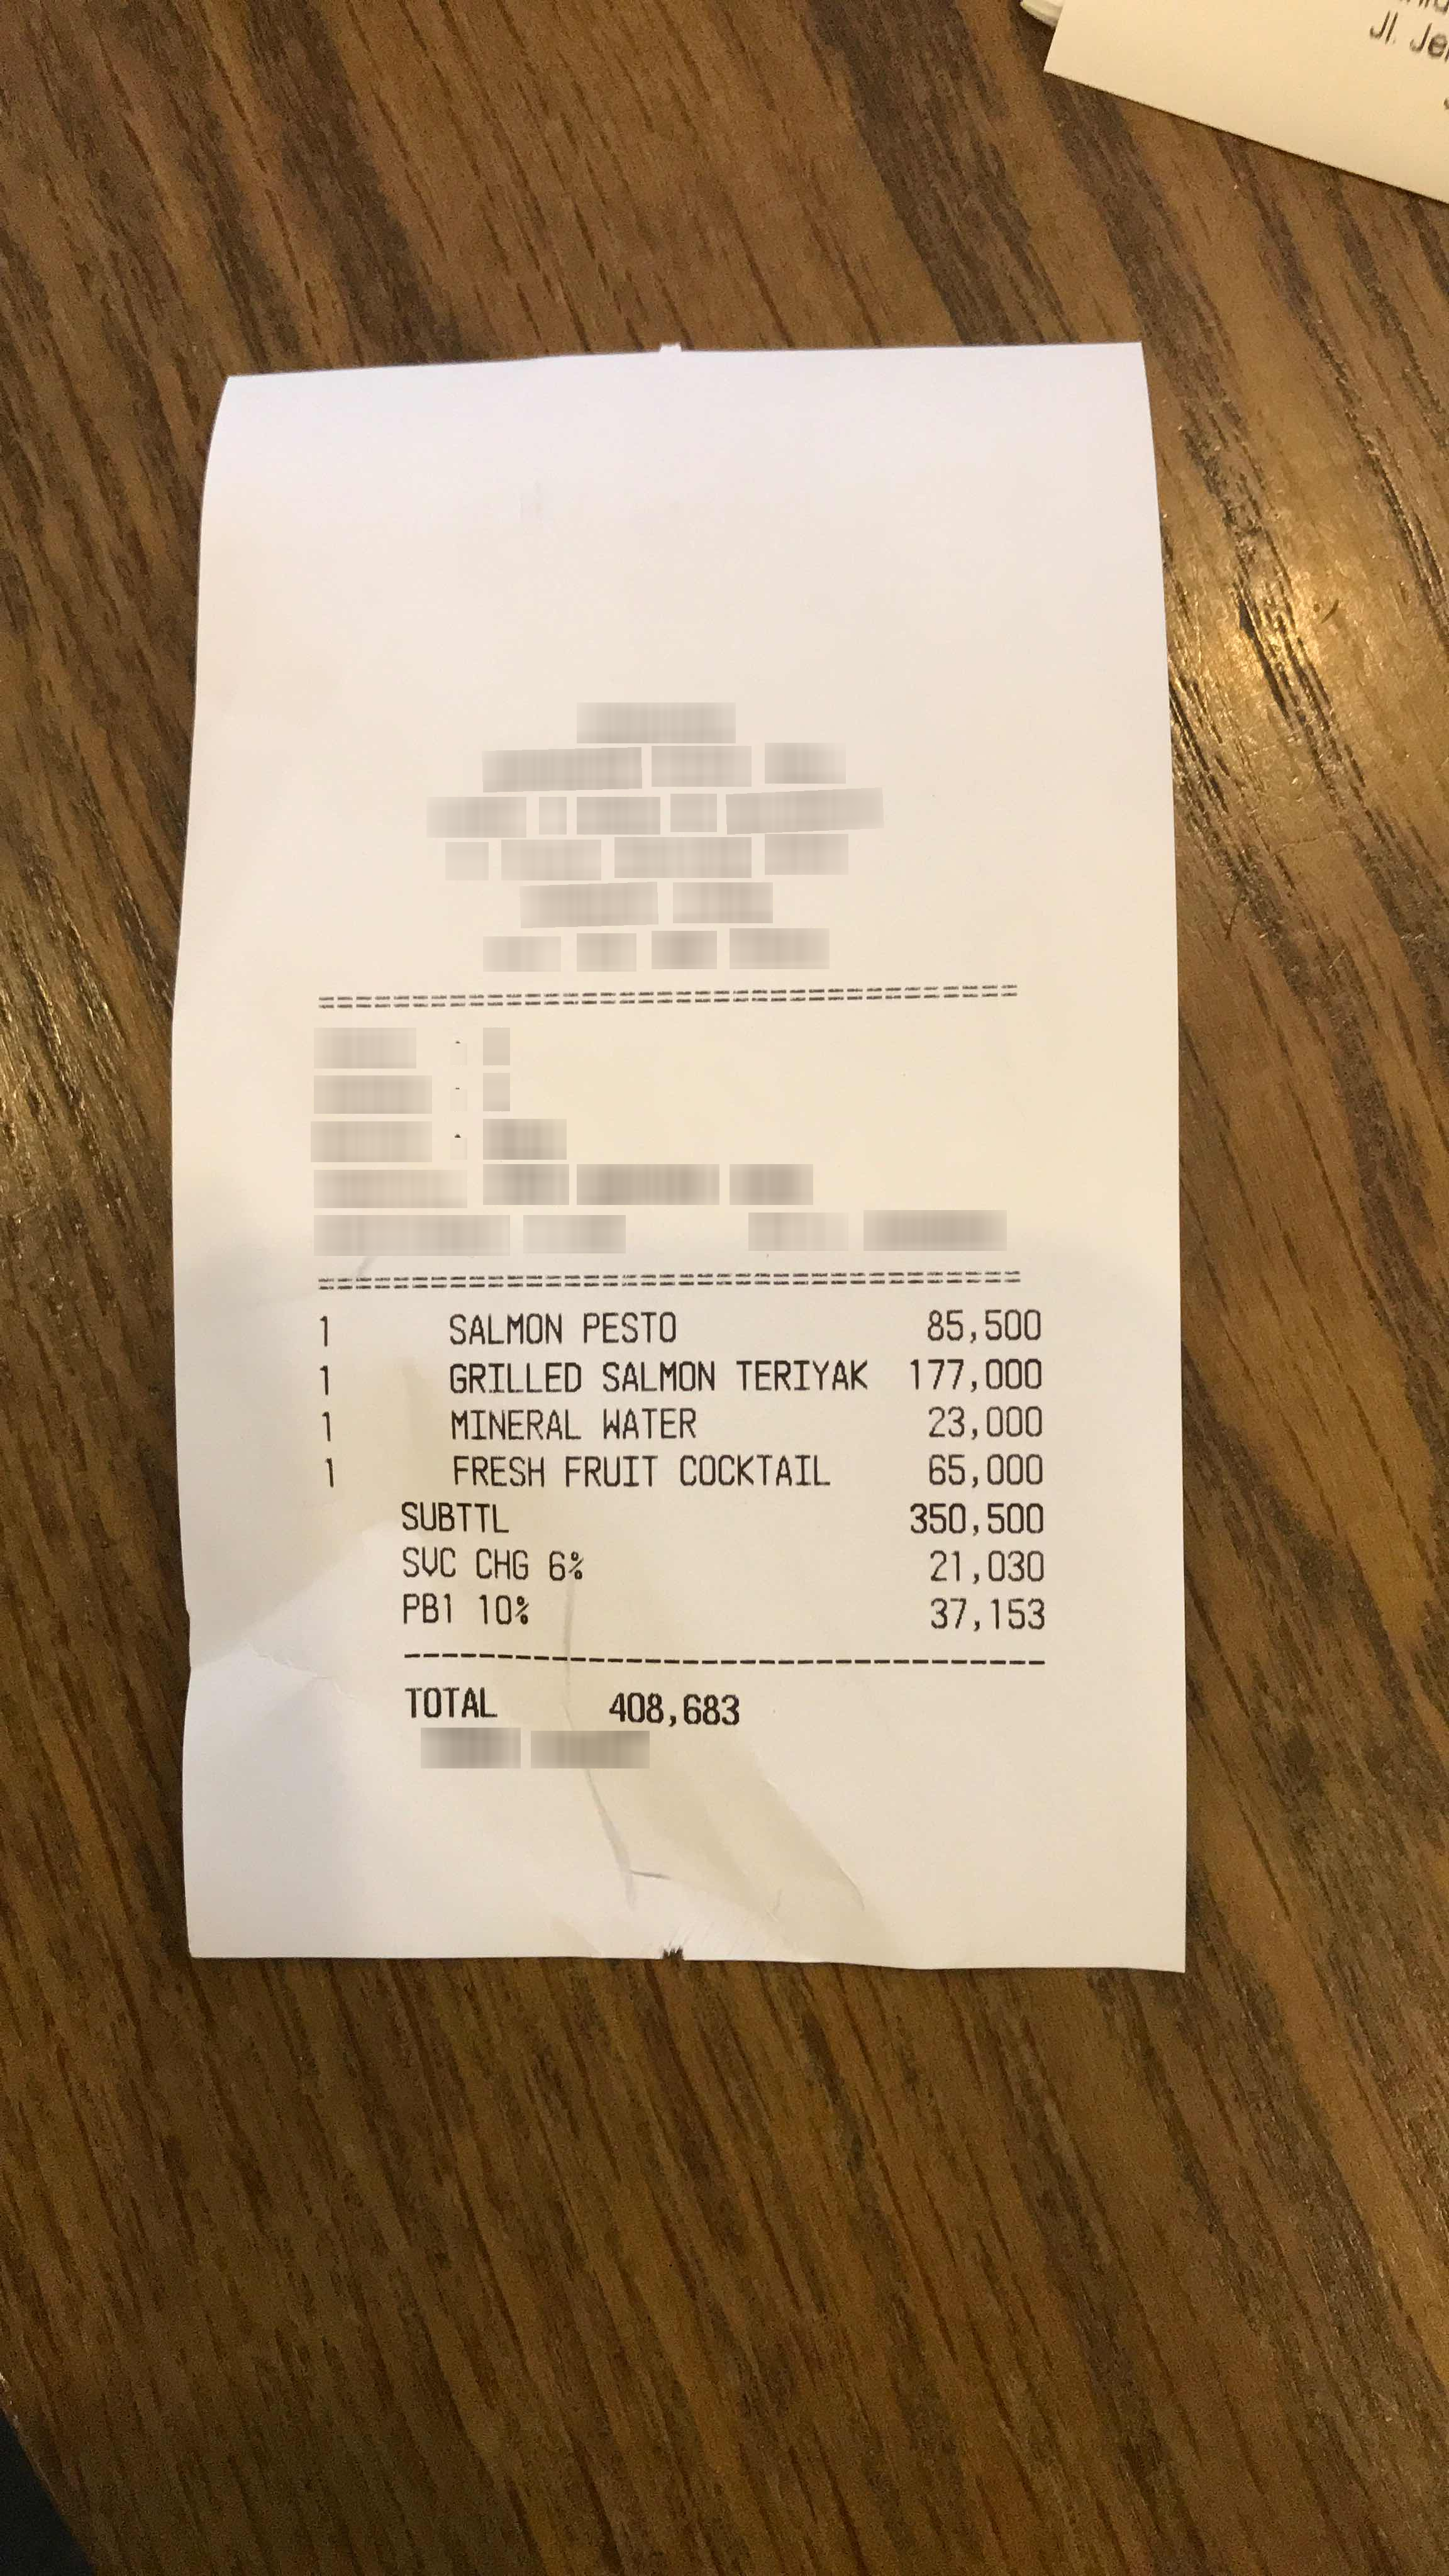
Number of items: 4
Subtotal: 350,500
Service charge: 21,030
Tax: 37,153
Total: 408,683
OCR text regions:
text: 1
text: SALMON
text: PESTO
text: 85,500
text: 1
text: GRILLED
text: SALMON
text: TERIYAK
text: 177,000
text: 1
text: MINERAL
text: WATER
text: 23,000
text: 1
text: FRESH
text: FRUIT
text: COCKTAIL
text: 65,000
text: SUBTTL
text: 350,500
text: SVC
text: CHG
text: 6%
text: 21,030
text: PB1
text: 10%
text: 37,153
text: TOTAL
text: 408,683